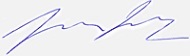
Signature of: yves lévesque